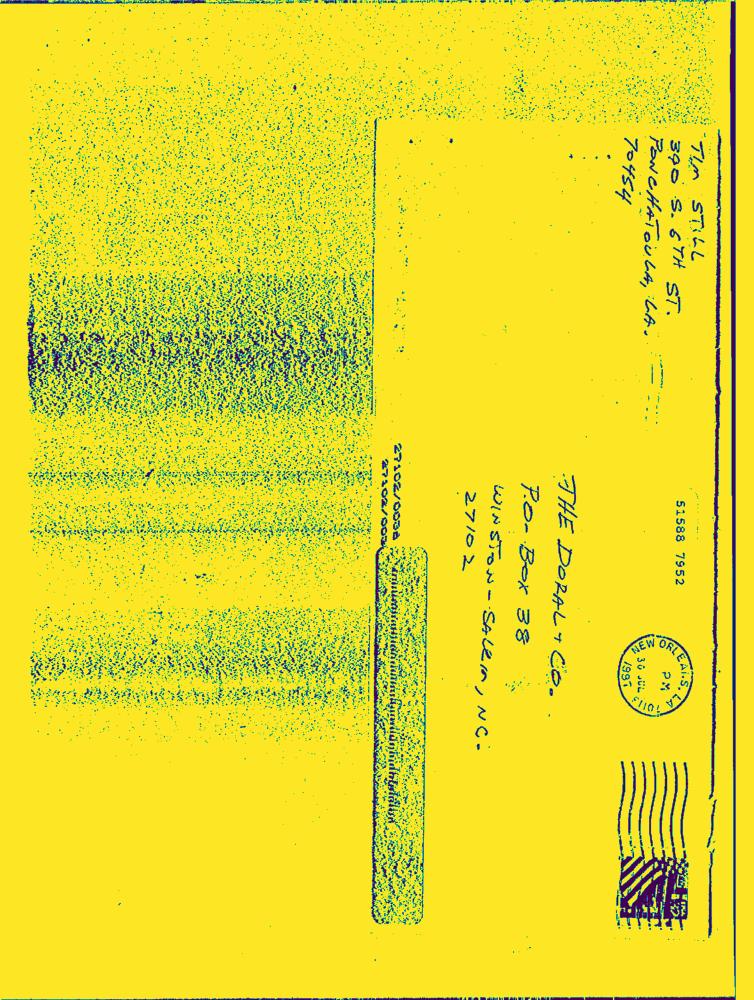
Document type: Hand-Written